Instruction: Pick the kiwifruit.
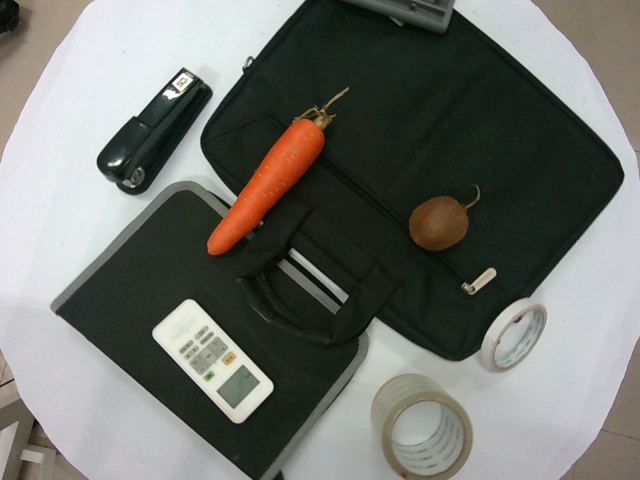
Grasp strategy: vertical